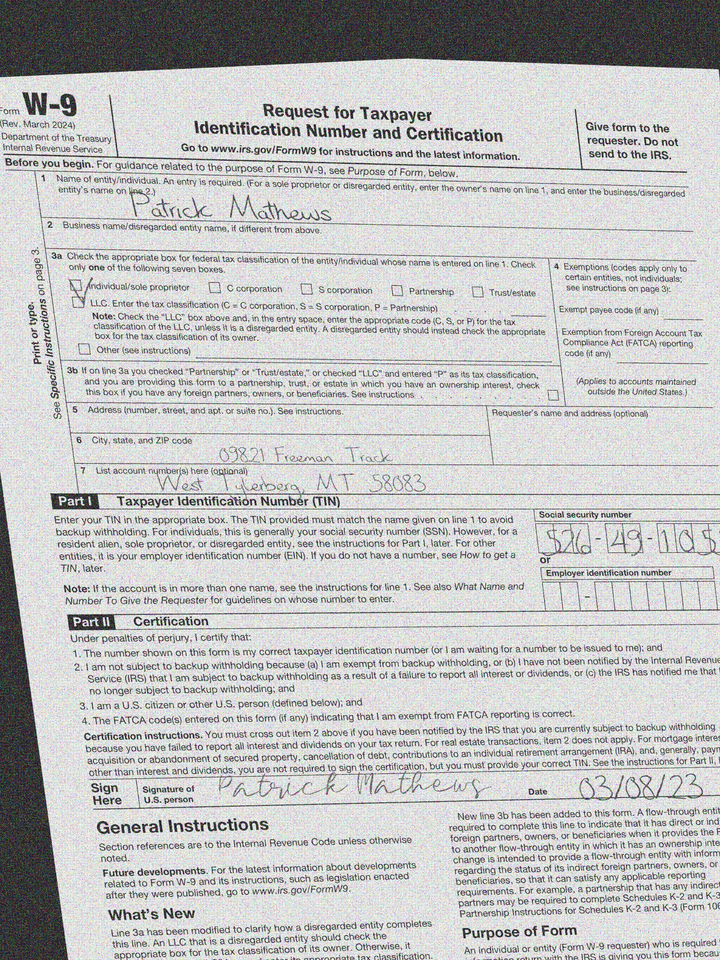
adr1: 09821 Freeman Track
adr2: West Tylerberg, MT 58083
cbx: yes
ssn: 526491055
enm: Patrick Mathews
sdt: 03/08/23